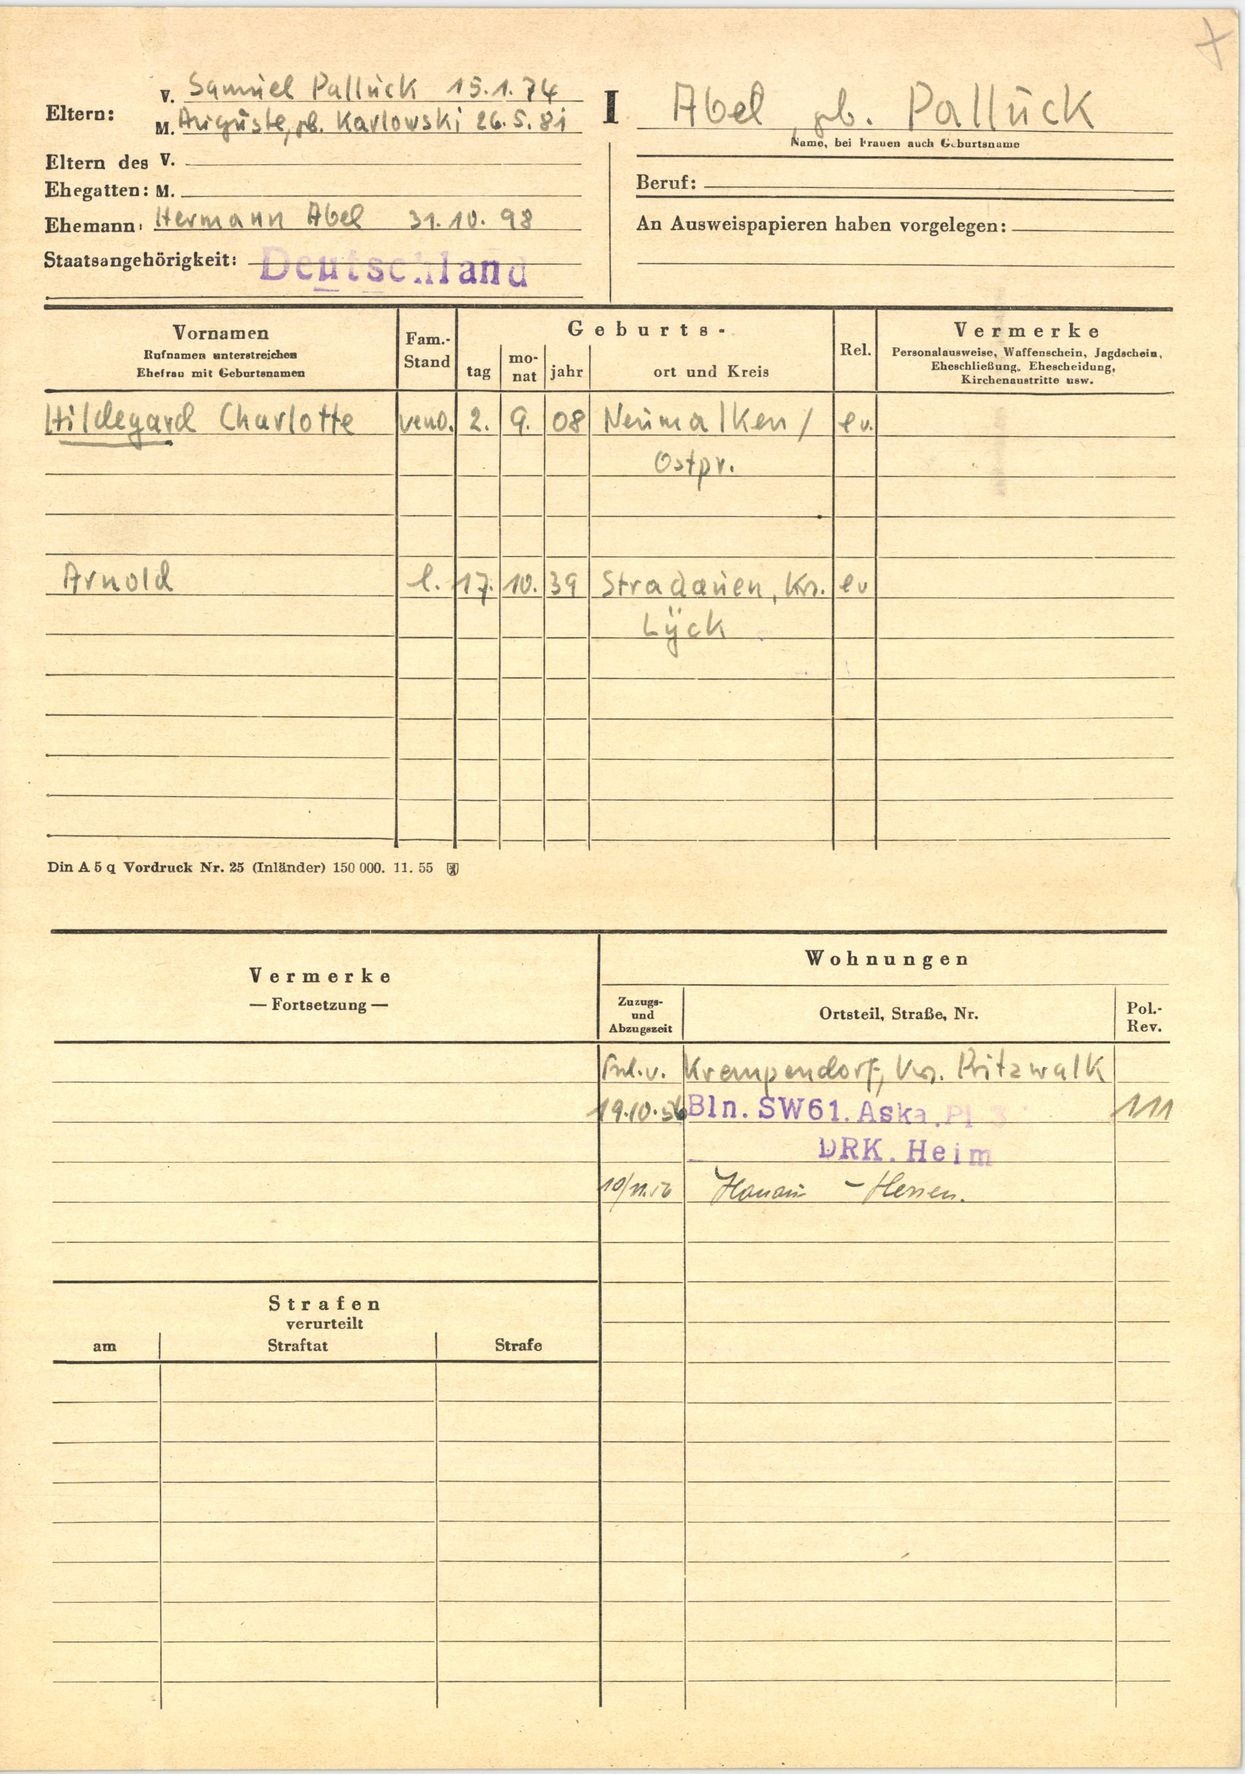
Abel, geb. Polluck